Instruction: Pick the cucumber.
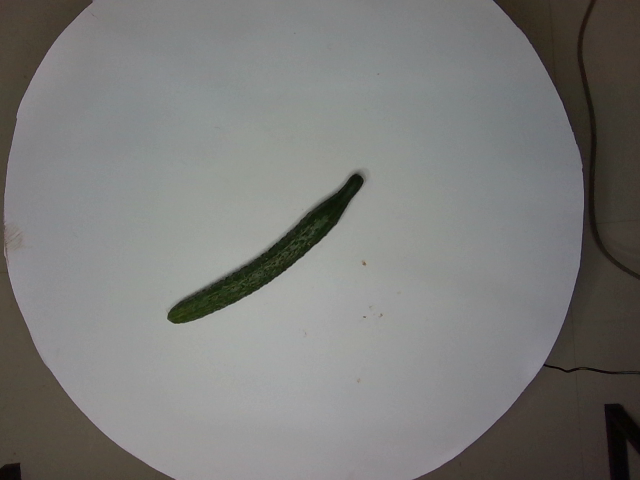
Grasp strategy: vertical